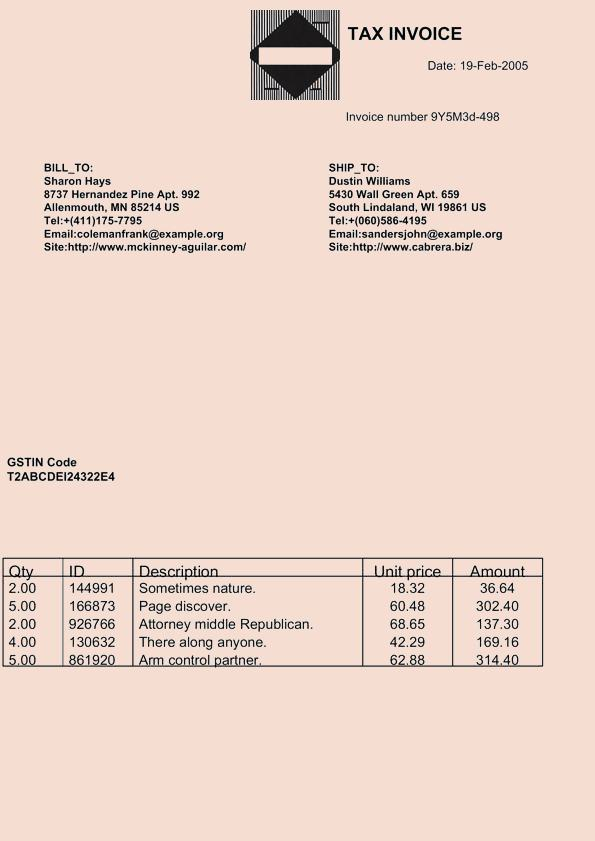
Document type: Invoice